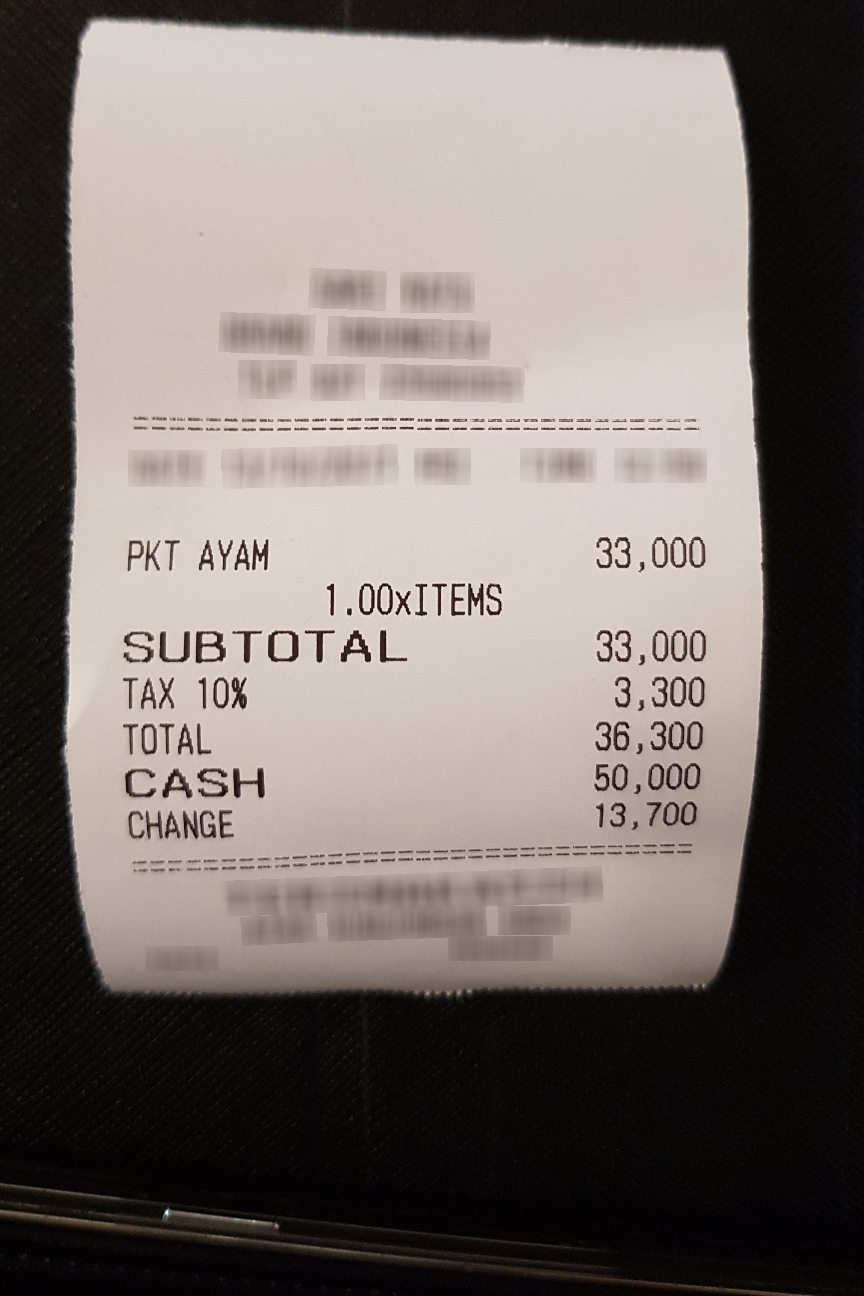
Extraction:
receipt: line_items: name: PKT AYAM
price: 33,000
subtotal: 33,000
tax: 3,300
total: 36,300